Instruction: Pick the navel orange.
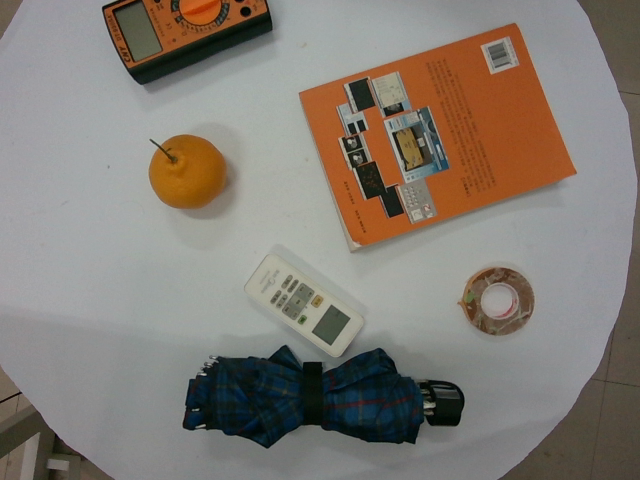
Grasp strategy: vertical